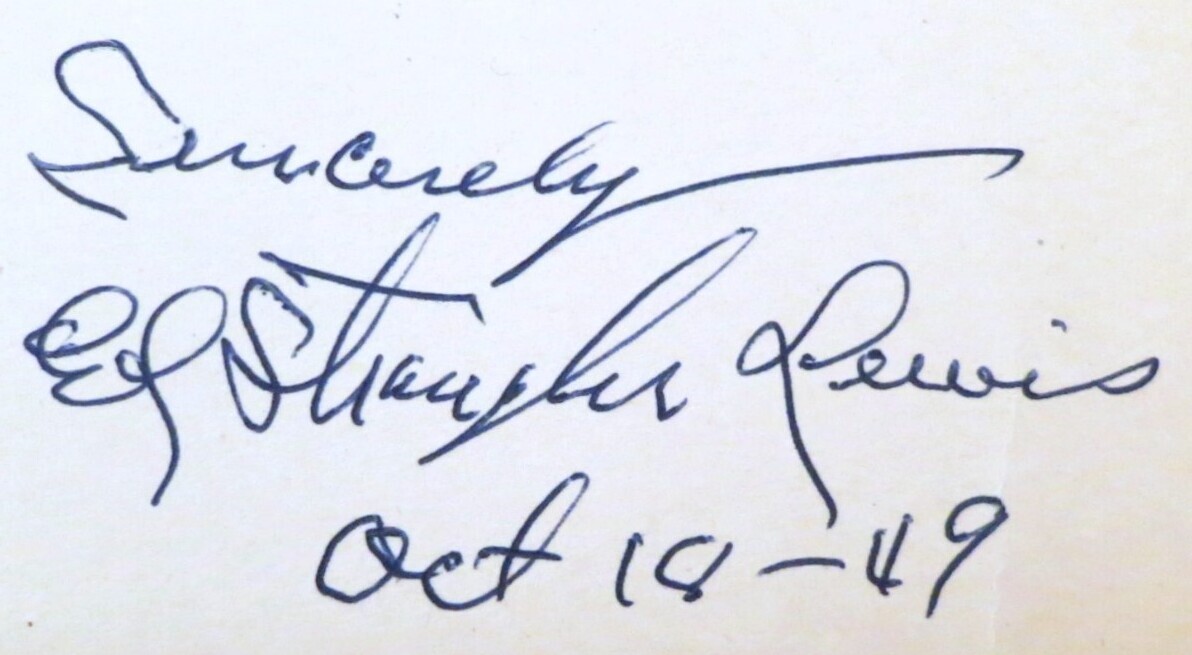
Signature of: ed lewis